Question: In what way does the history help explain the case?
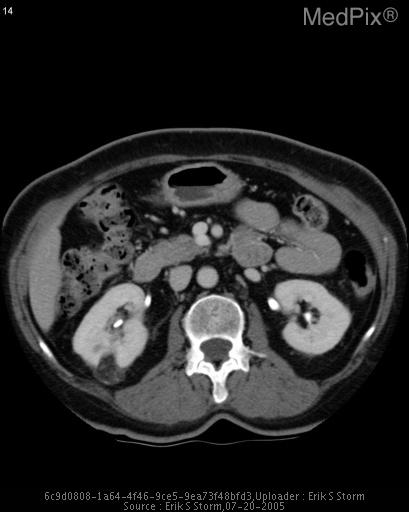
Answer: The patient's history of 68 y.o. woman with DM type 2, on metformin; with proteinuria. is key in understanding the case.